Question: What was observed in the imaging?
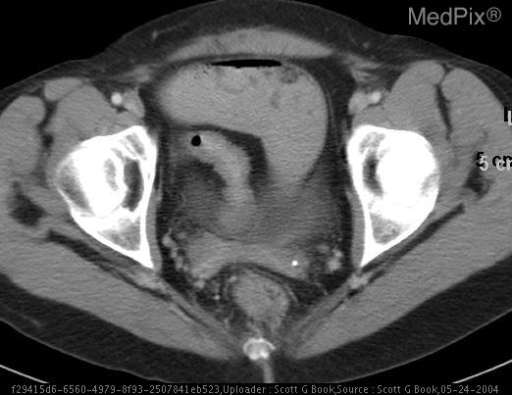
Answer: The imaging shows Multiple spot images and overhead views from a small bowel follow through demonstrate narrowing of the terminal ileum with proximal dilated loops of small bowel.  Abdominal CT with contrast demonstrates stricture of theterminal ileum with mild fat stranding. Axial CT image through the pelvis demonstrates a narrow terminal ileum in longitudinal section with a dilated proximal small bowel loop anterior..